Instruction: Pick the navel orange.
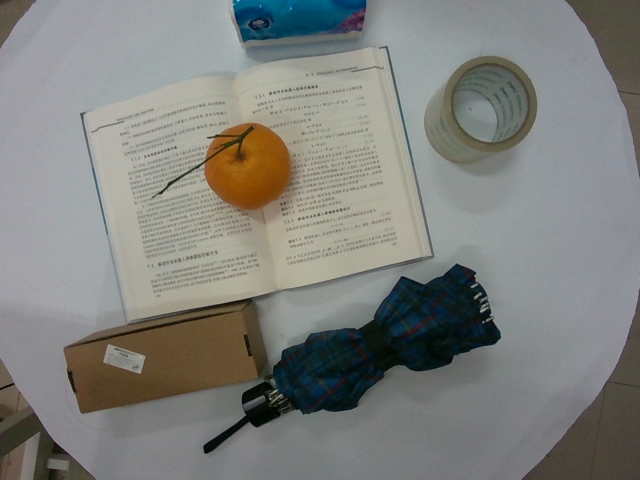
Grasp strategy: vertical